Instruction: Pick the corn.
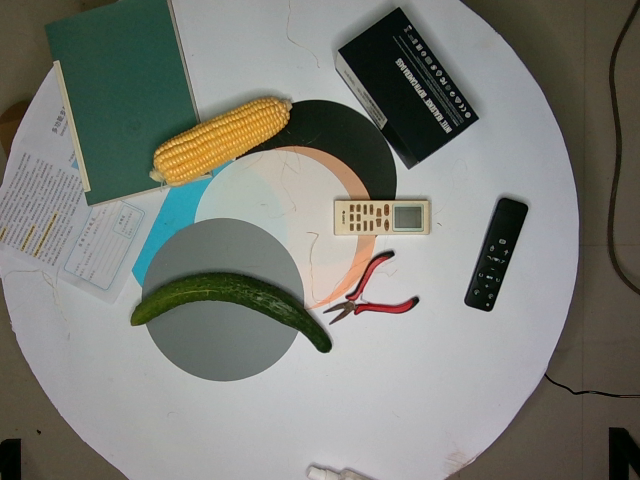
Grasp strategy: vertical